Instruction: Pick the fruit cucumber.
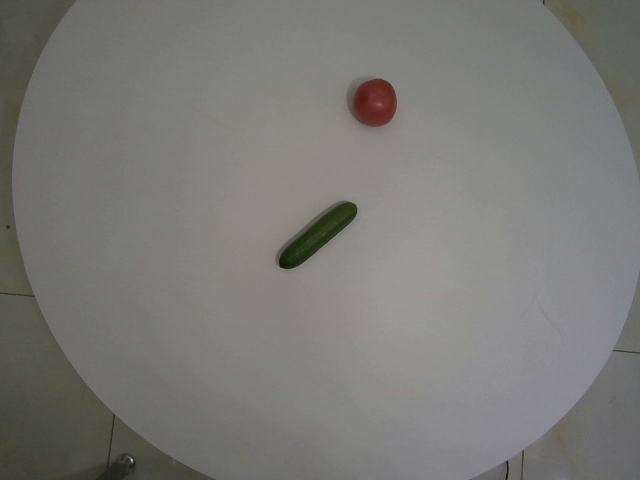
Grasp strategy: vertical